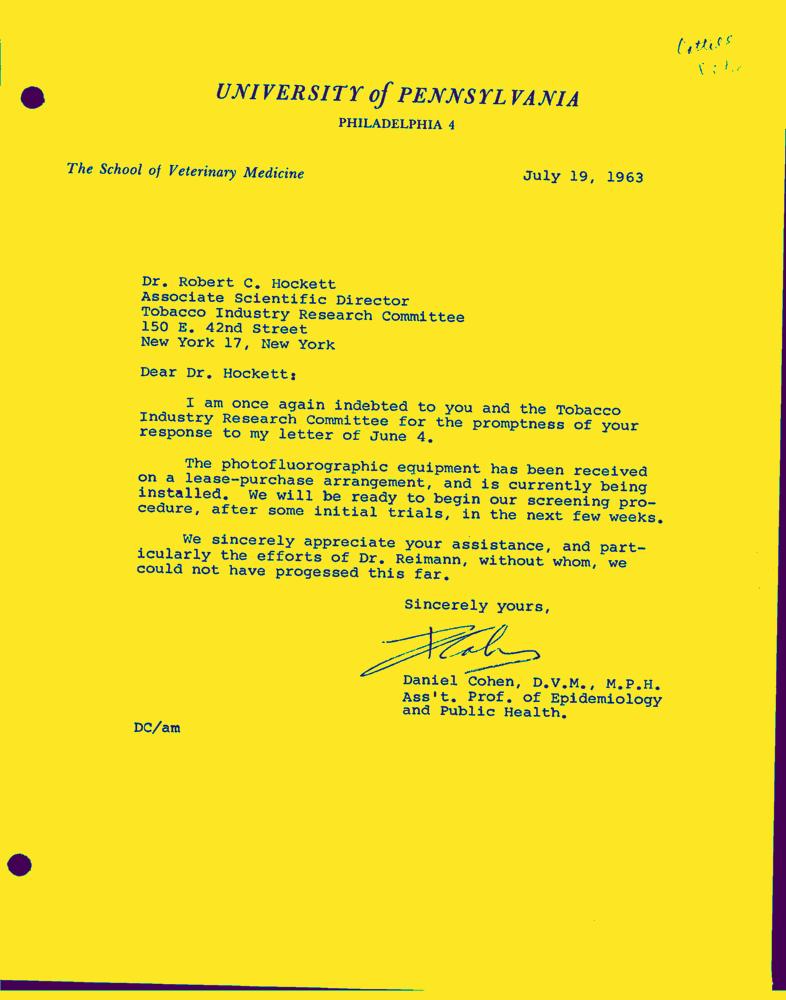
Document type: Letter-Doc